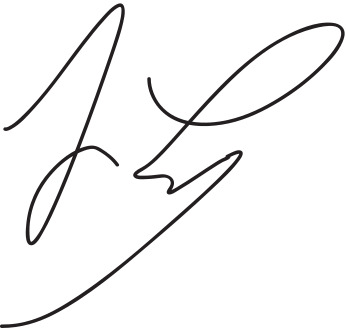
Signature of: jay leno